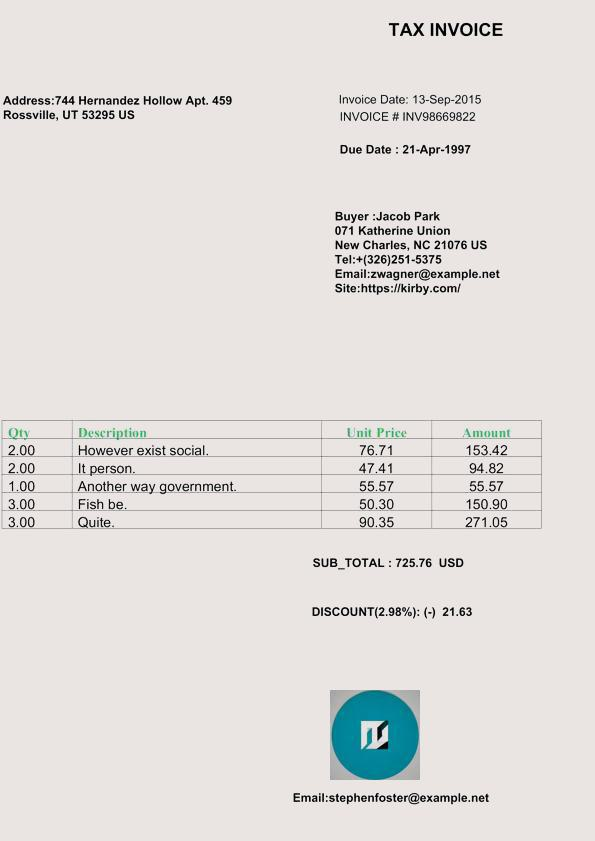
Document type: Invoice